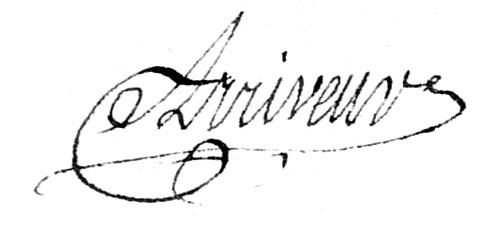
Signature of: jean marie arriveur